Question: In what way does the history help explain the case?
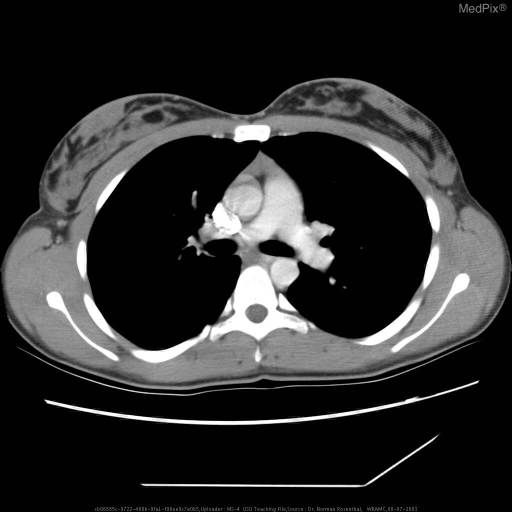
Answer: The patient's history of This is a 22 y/o AD WF at NNMC where she has been followed by Neurology for one year for myasthenia gravis, treated with prednisone and cyclosporin.  She has  good strength.  Chest CT in July 2002 shows residual thymus, and no mass.  Now s/p total thymectomy via median sternotomy.  Path specimen revealed thymic hyperplasia without malignancy. is key in understanding the case.